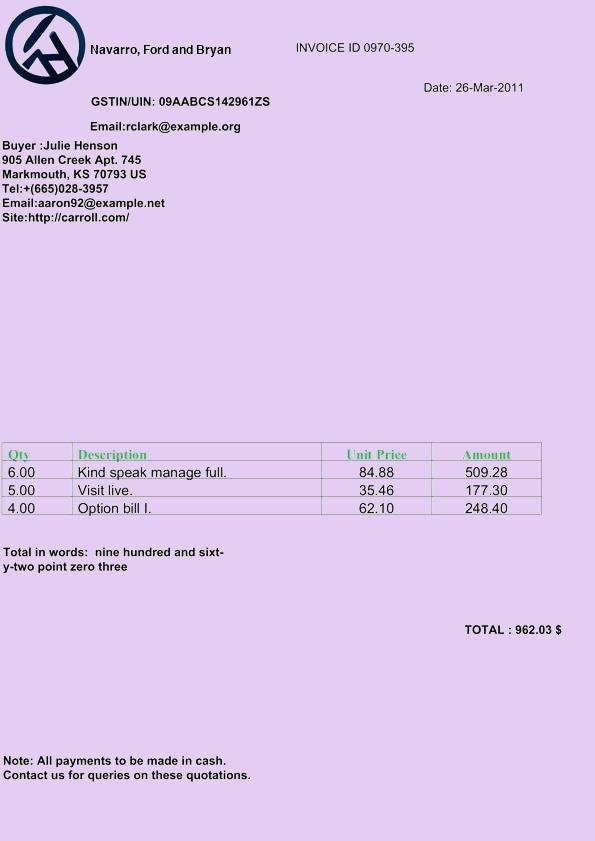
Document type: Invoice